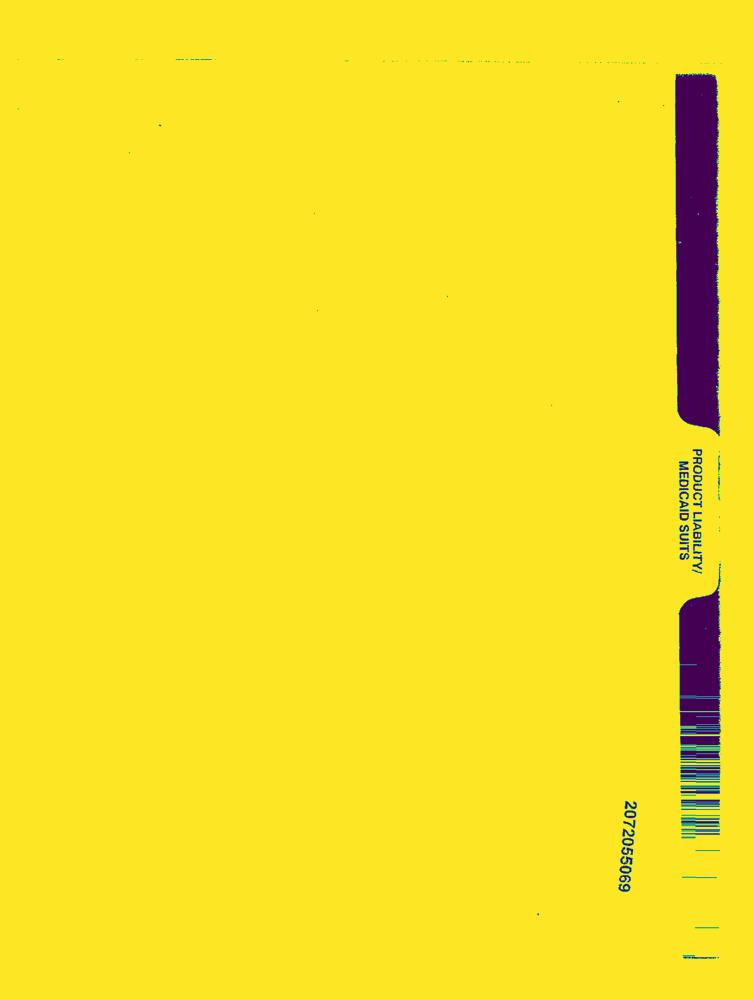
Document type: News-Article